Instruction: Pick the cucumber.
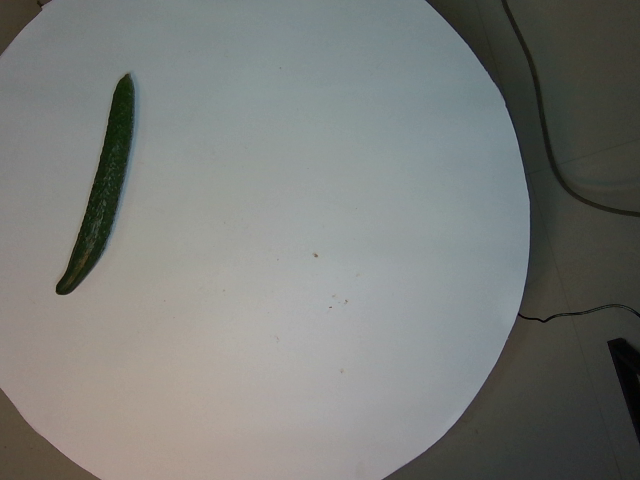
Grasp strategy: vertical